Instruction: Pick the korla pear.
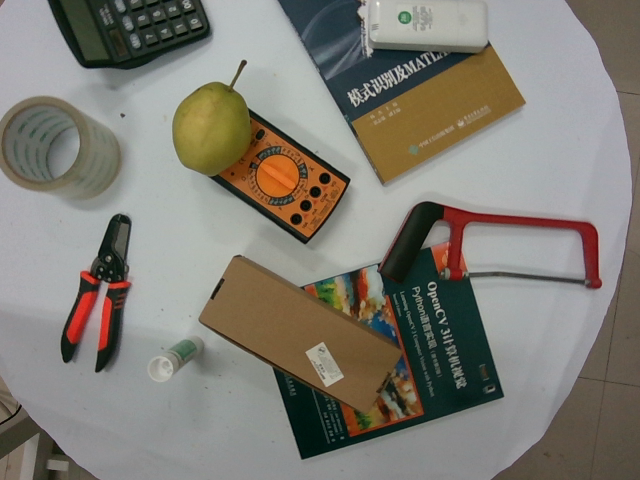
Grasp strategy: vertical